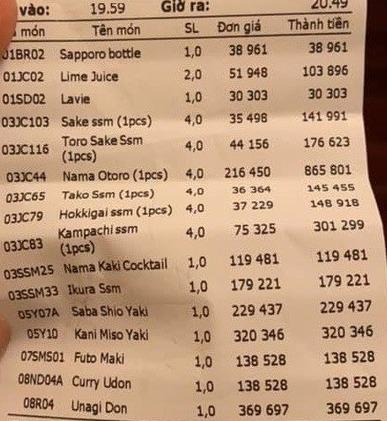
Vào: 19.59 Giờ ra: 20.49

<table>
<tr>
<th>món</th>
<th>Tên món</th>
<th>SL</th>
<th>Đơn giá</th>
<th>Thành tiền</th>
</tr>
<tr>
<td>01BR02</td>
<td>Sapporo bottle</td>
<td>1,0</td>
<td>38 961</td>
<td>38 961</td>
</tr>
<tr>
<td>01JC02</td>
<td>Lime Juice</td>
<td>2,0</td>
<td>51 948</td>
<td>103 896</td>
</tr>
<tr>
<td>01SD02</td>
<td>Lavie</td>
<td>1,0</td>
<td>30 303</td>
<td>30 303</td>
</tr>
<tr>
<td>03JC103</td>
<td>Sake ssm (1pcs)</td>
<td>4,0</td>
<td>35 498</td>
<td>141 991</td>
</tr>
<tr>
<td>03JC116</td>
<td>Toro Sake Ssm (1pcs)</td>
<td>4,0</td>
<td>44 156</td>
<td>176 623</td>
</tr>
<tr>
<td>03JC44</td>
<td>Nama Otoro (1pcs)</td>
<td>4,0</td>
<td>216 450</td>
<td>865 801</td>
</tr>
<tr>
<td>03JC65</td>
<td>Tako Ssm (1pcs)</td>
<td>4,0</td>
<td>36 364</td>
<td>145 455</td>
</tr>
<tr>
<td>03JC79</td>
<td>Hokkigai ssm (1pcs)</td>
<td>4,0</td>
<td>37 229</td>
<td>148 918</td>
</tr>
<tr>
<td>03JC83</td>
<td>Kampachi ssm (1pcs)</td>
<td>4,0</td>
<td>75 325</td>
<td>301 299</td>
</tr>
<tr>
<td>03SSM25</td>
<td>Nama Kaki Cocktail</td>
<td>1,0</td>
<td>119 481</td>
<td>119 481</td>
</tr>
<tr>
<td>03SSM33</td>
<td>Ikura Ssm</td>
<td>1,0</td>
<td>179 221</td>
<td>179 221</td>
</tr>
<tr>
<td>05Y07A</td>
<td>Saba Shio Yaki</td>
<td>1,0</td>
<td>229 437</td>
<td>229 437</td>
</tr>
<tr>
<td>05Y10</td>
<td>Kani Miso Yaki</td>
<td>1,0</td>
<td>320 346</td>
<td>320 346</td>
</tr>
<tr>
<td>07SMS01</td>
<td>Futo Maki</td>
<td>1,0</td>
<td>138 528</td>
<td>138 528</td>
</tr>
<tr>
<td>08ND04A</td>
<td>Curry Udon</td>
<td>1,0</td>
<td>138 528</td>
<td>138 528</td>
</tr>
<tr>
<td>08R04</td>
<td>Unagi Don</td>
<td>1,0</td>
<td>369 697</td>
<td>369 697</td>
</tr>
</table>